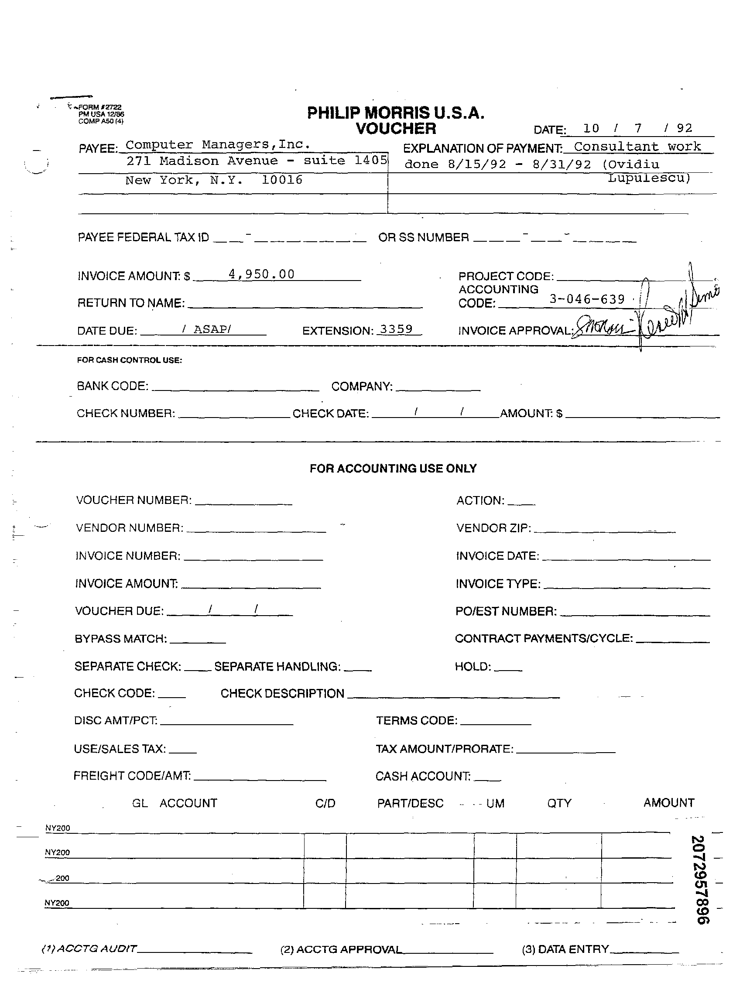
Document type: Invoice